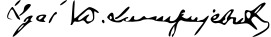
Signature of: dragutin dimitrijević